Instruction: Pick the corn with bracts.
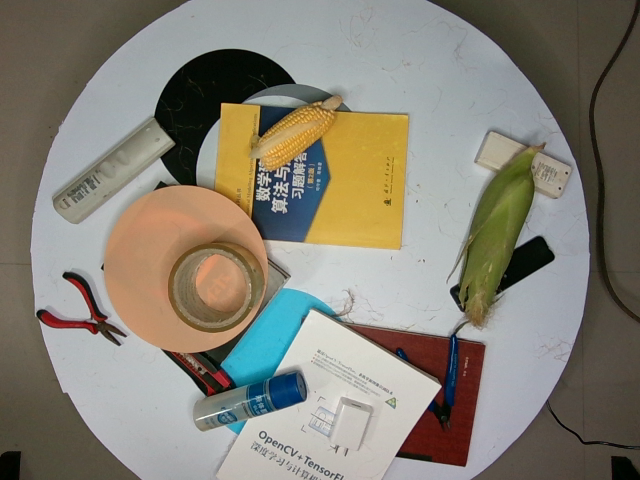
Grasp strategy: vertical